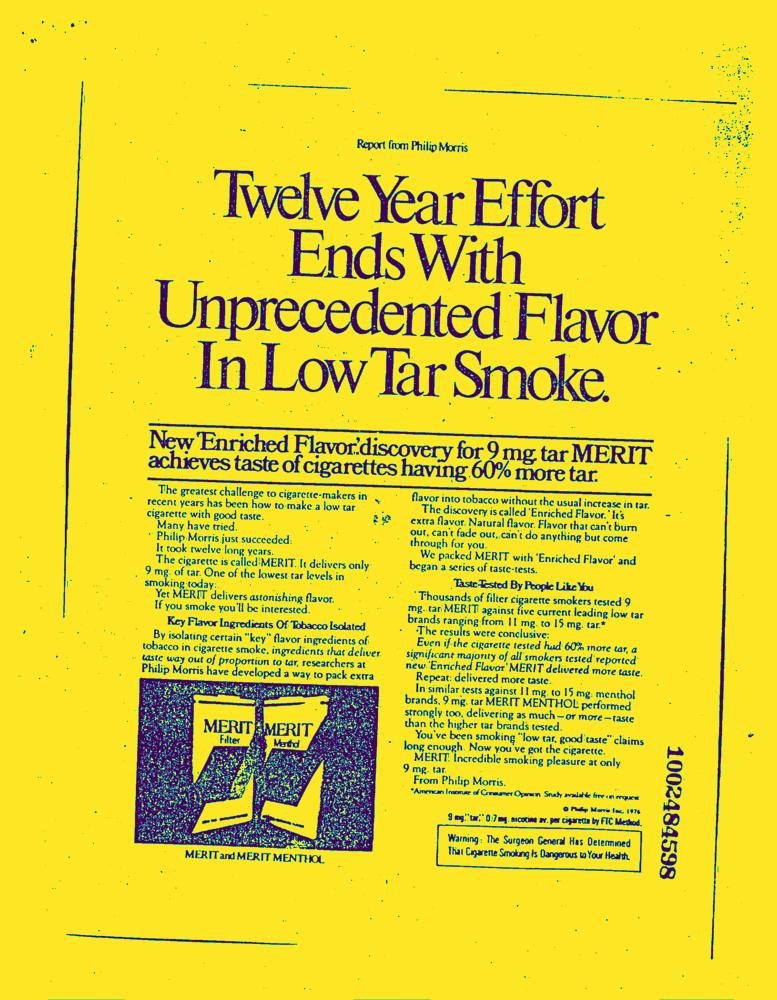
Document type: AD